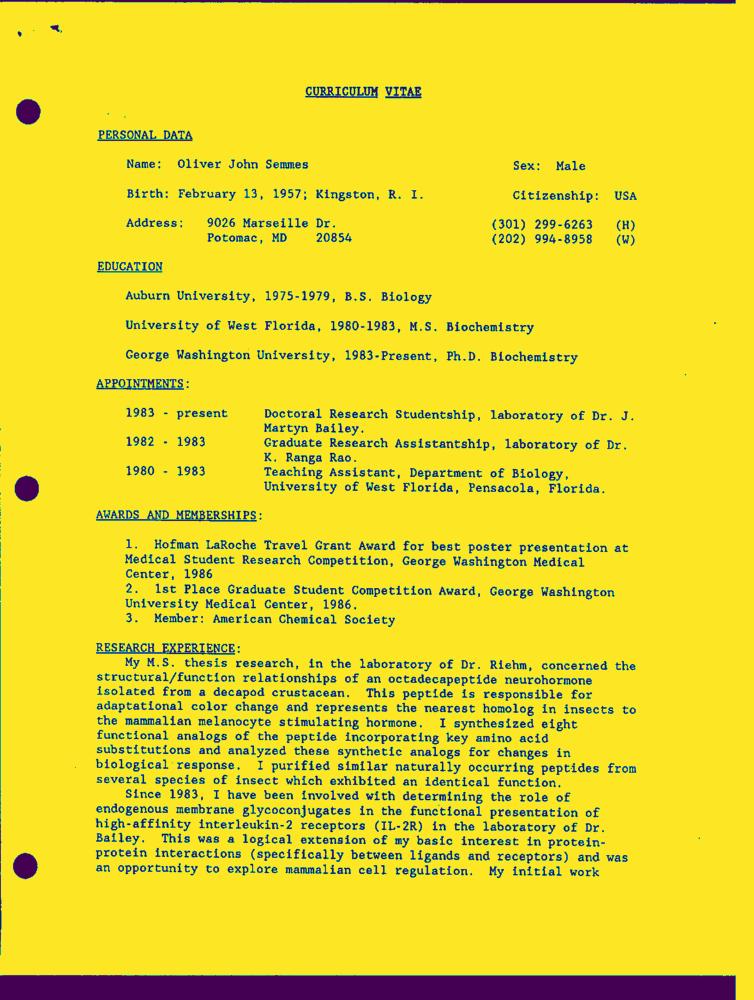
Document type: Resume-Doc